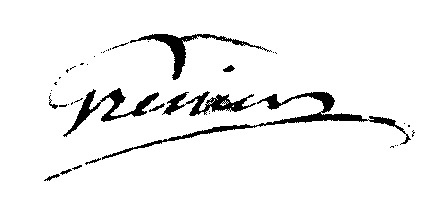
Signature of: jean baptiste grenier